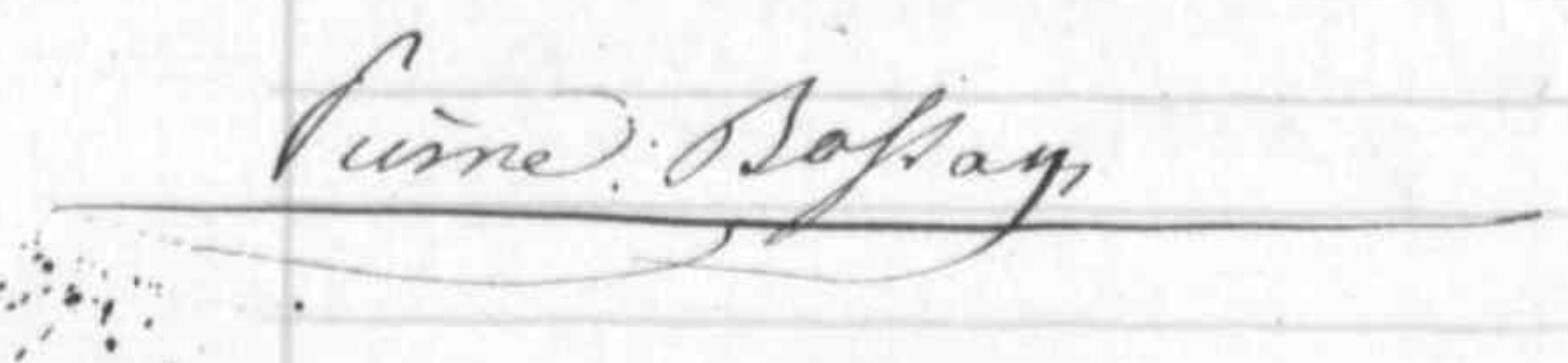
Signature of: pierre bossan